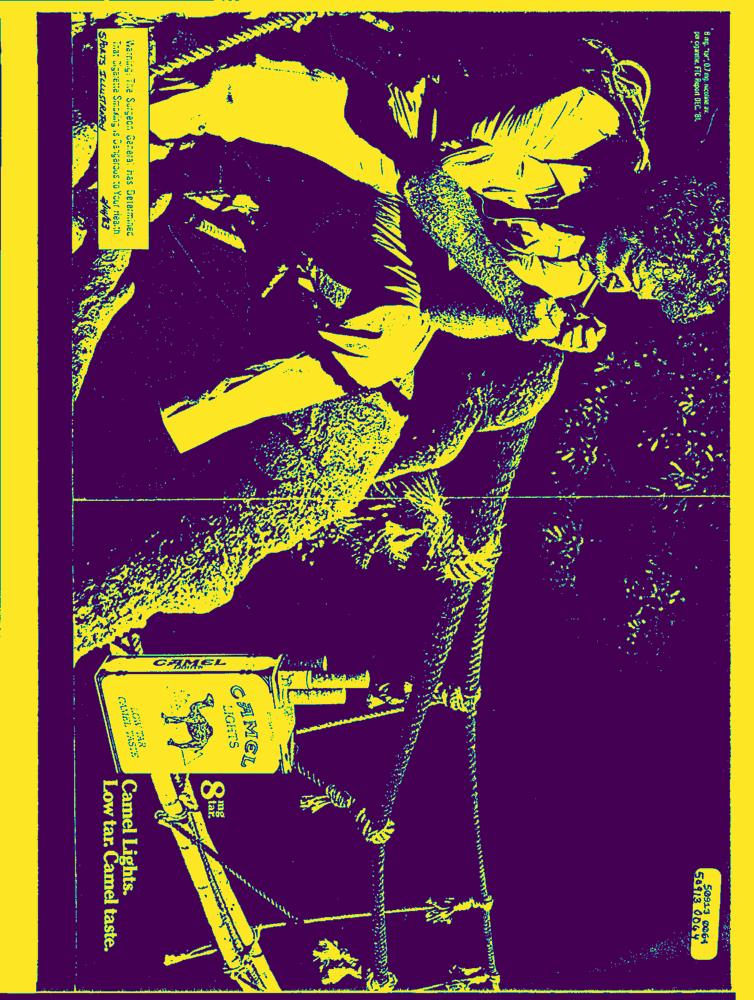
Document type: AD